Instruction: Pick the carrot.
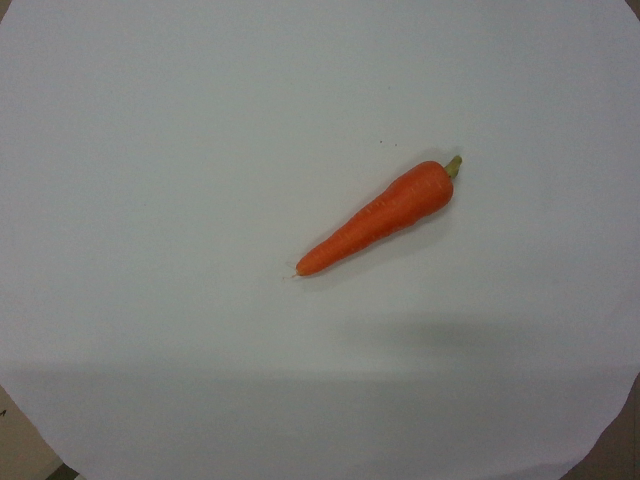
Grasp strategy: vertical